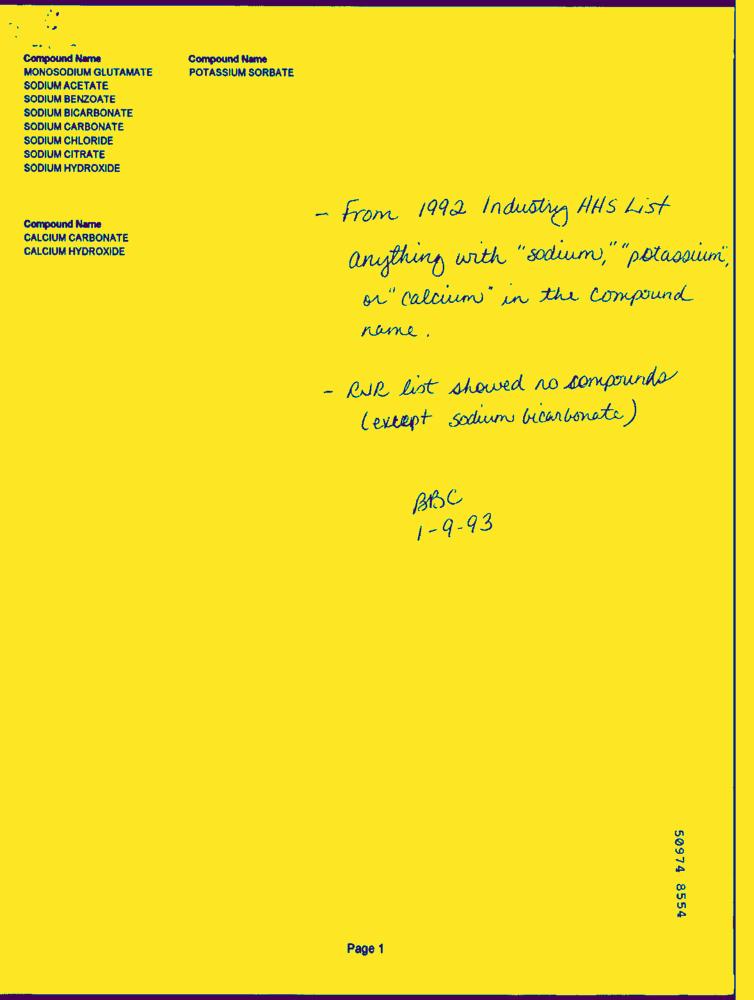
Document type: Hand-Written